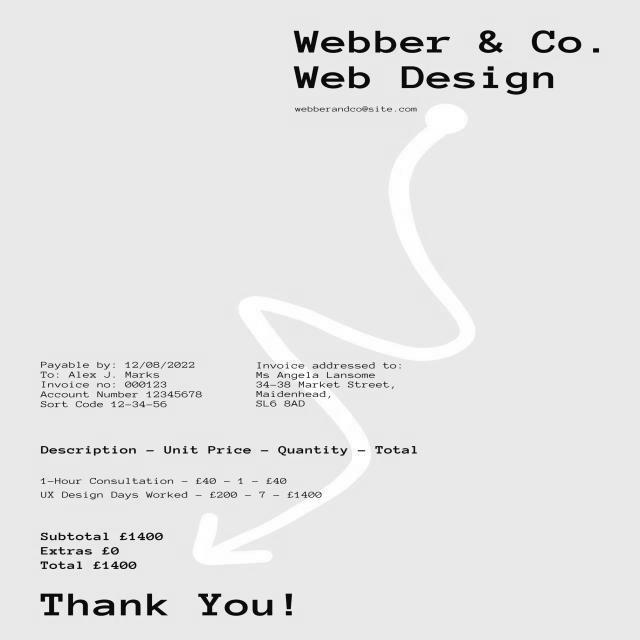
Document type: Invoice